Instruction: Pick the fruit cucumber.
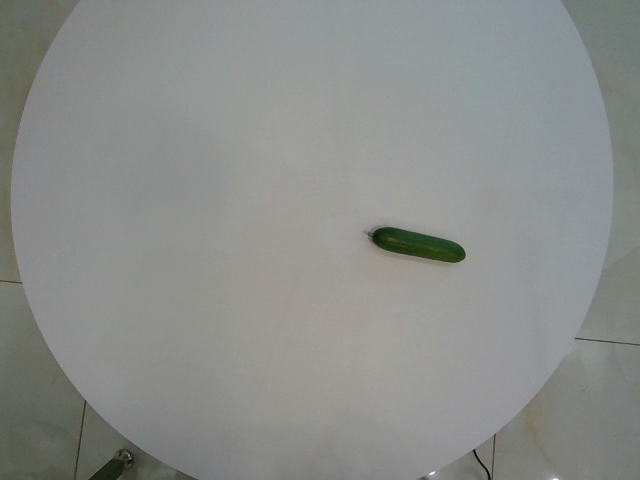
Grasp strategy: vertical